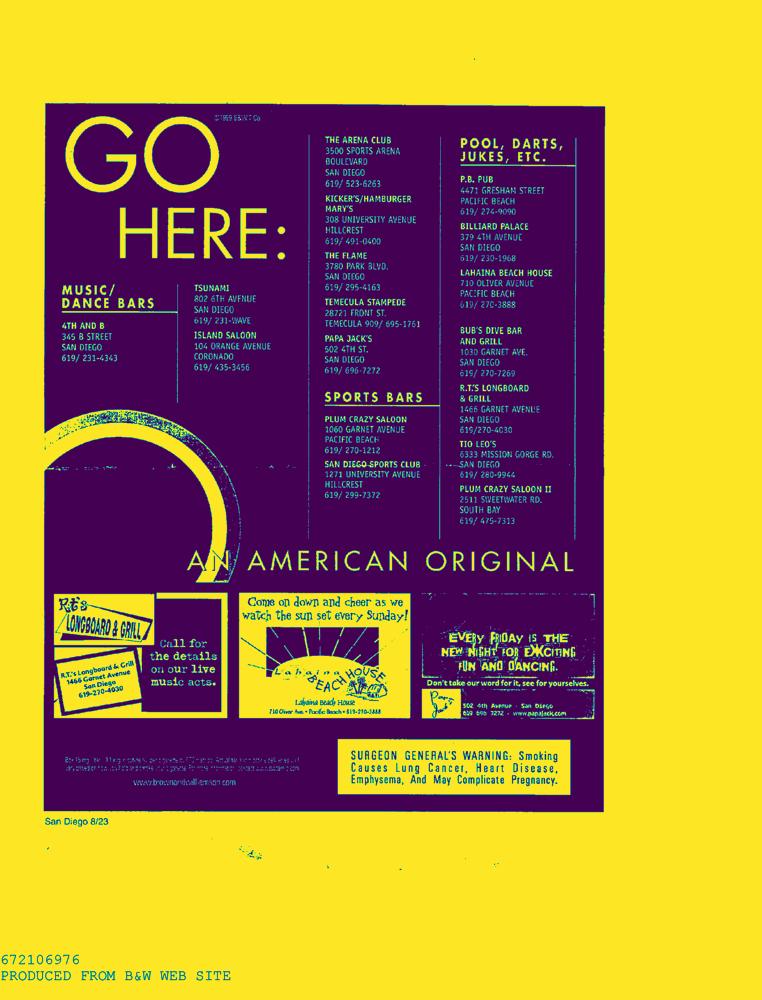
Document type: AD